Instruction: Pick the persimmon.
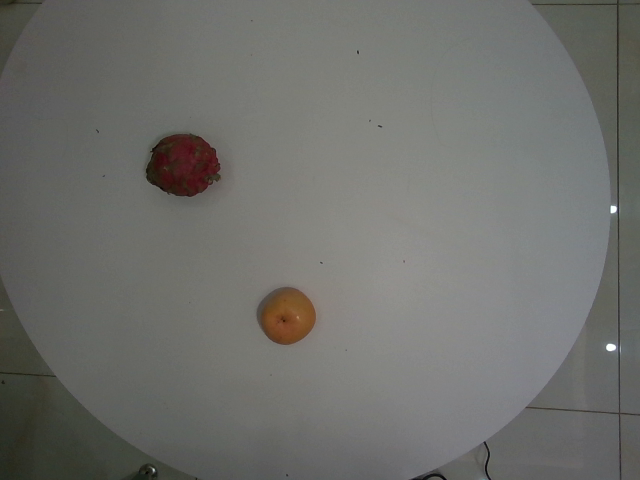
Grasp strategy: vertical